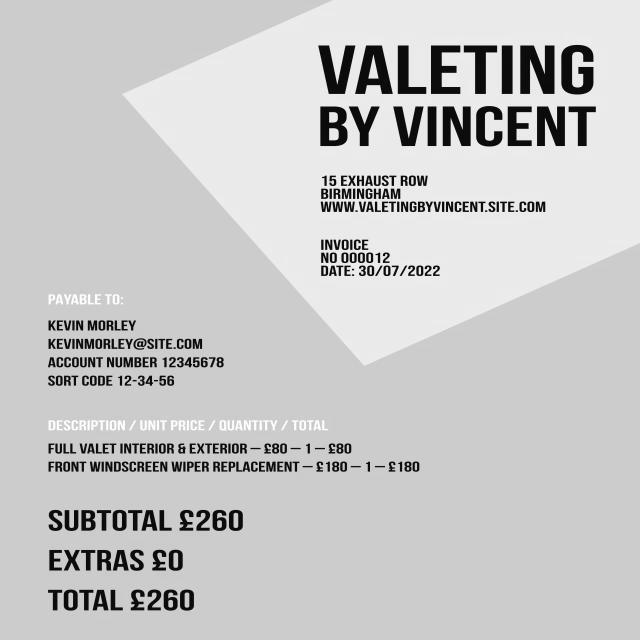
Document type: Invoice